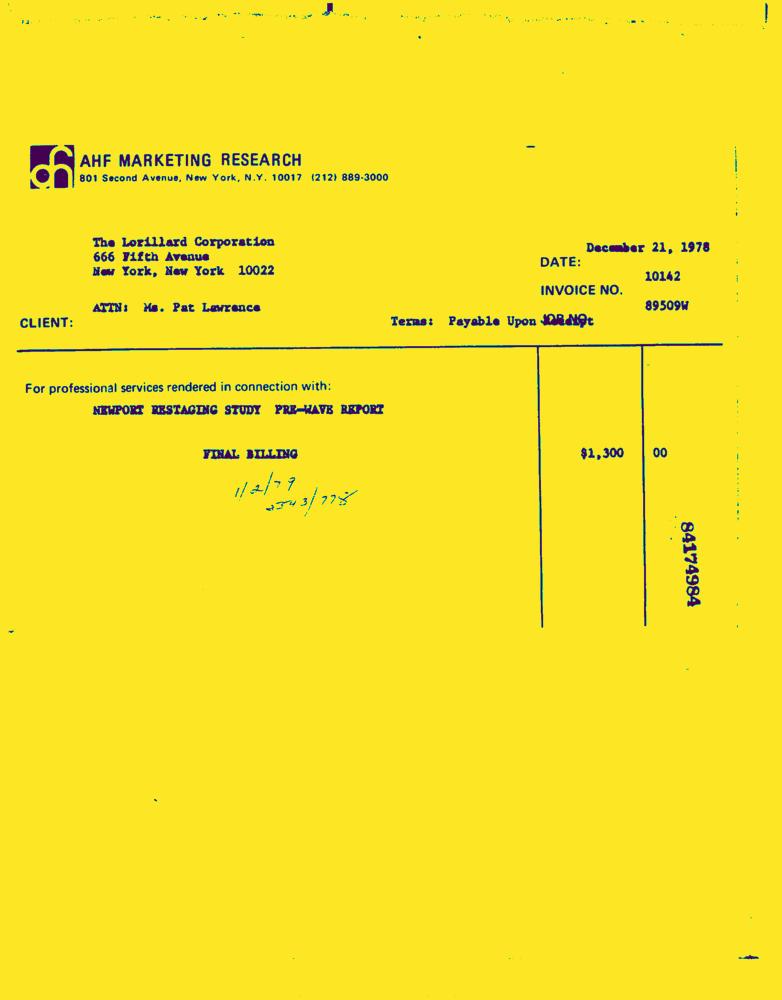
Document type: Invoice-Doc